Question: In what way does the history help explain the case?
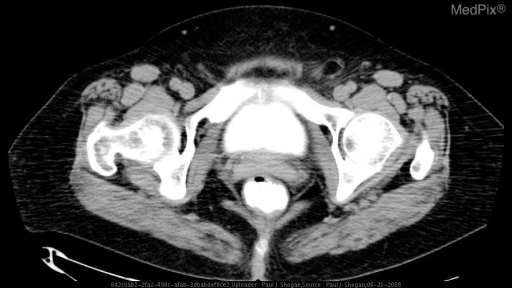
Answer: The patient's history of 71 year old female, status post hysterectomy presenting with feces per the vagina. is key in understanding the case.